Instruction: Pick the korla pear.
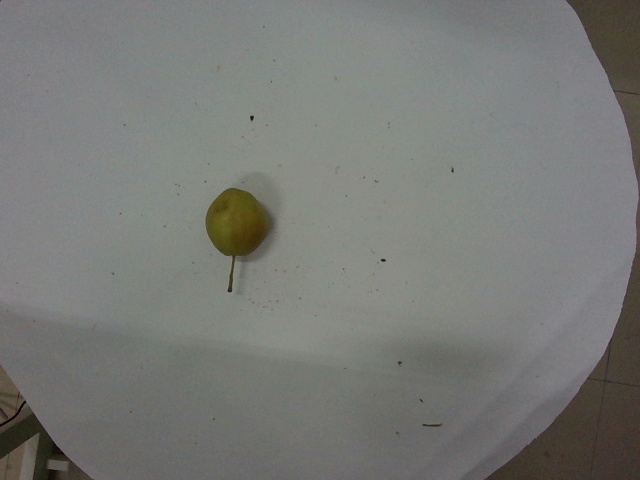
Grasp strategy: vertical